Question: What is the potential diagnosis?
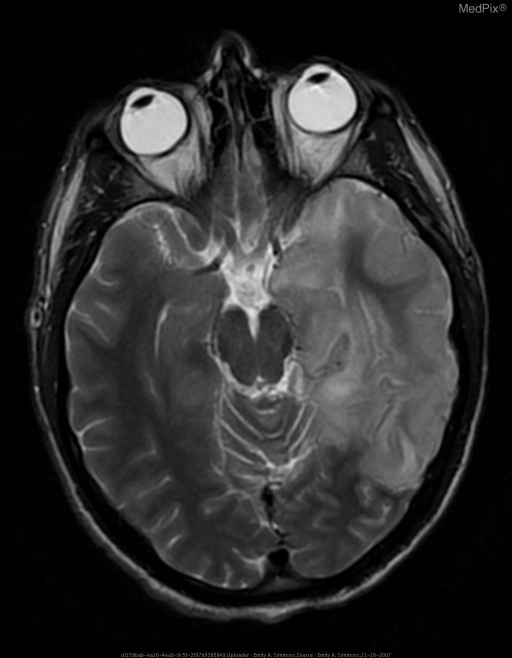
Answer: The possible diagnosis includes HSV encephalitis
VZV encephalitis
HHV-6 encephalitis
EBV encephalitis
vasculitis
syphilis
tuberculous meningitis
WNV.